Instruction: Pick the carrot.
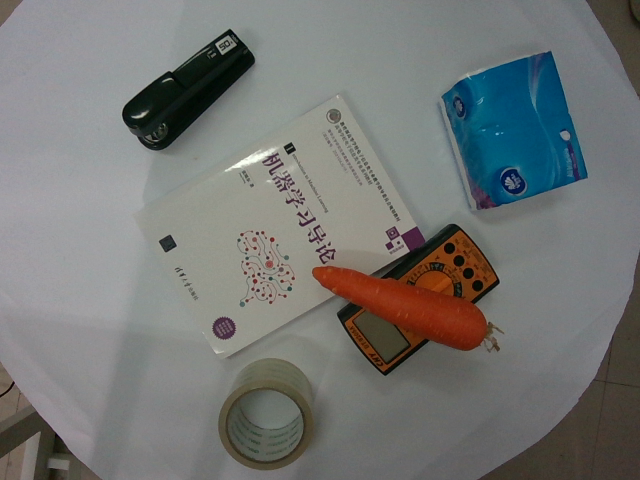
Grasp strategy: vertical